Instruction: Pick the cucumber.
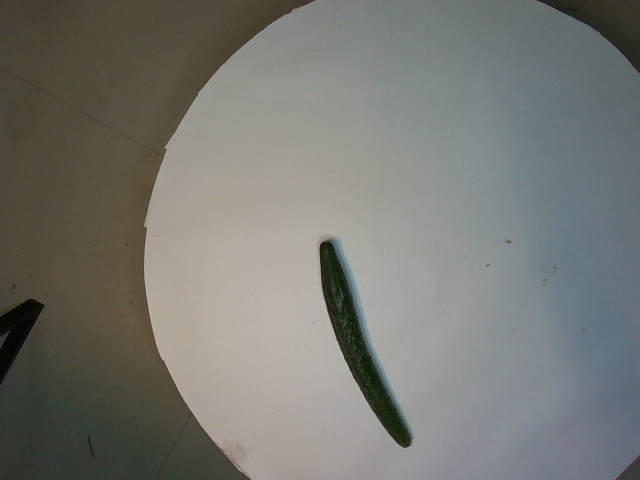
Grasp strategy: vertical